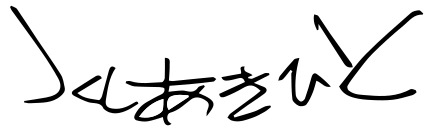
Signature of: akihito tsukushi